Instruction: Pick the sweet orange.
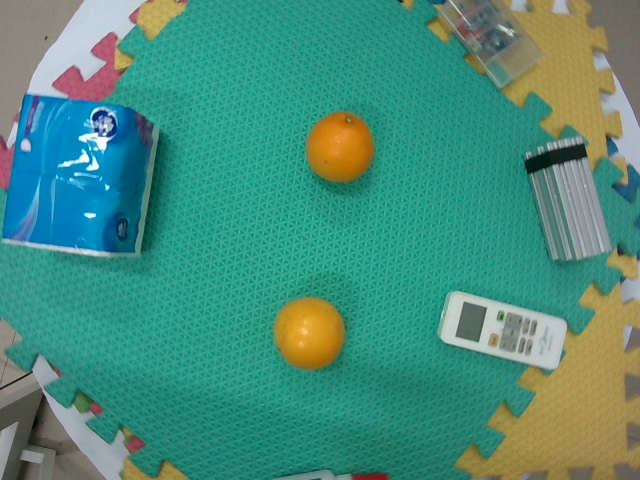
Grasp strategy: vertical